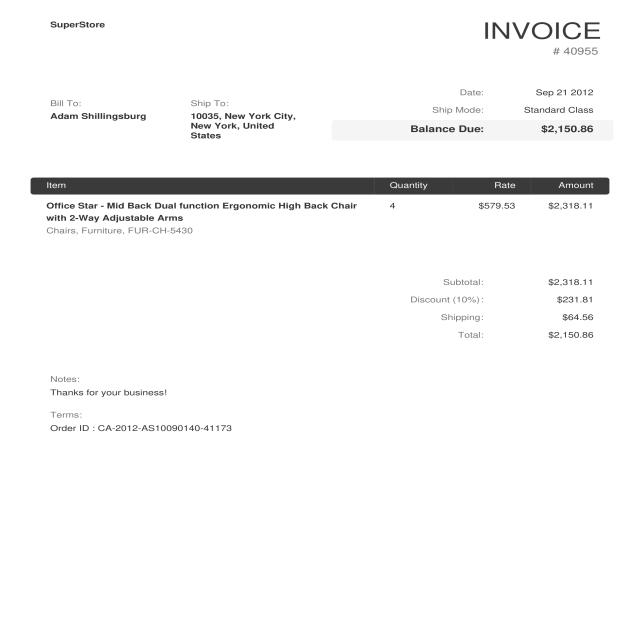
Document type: Invoice